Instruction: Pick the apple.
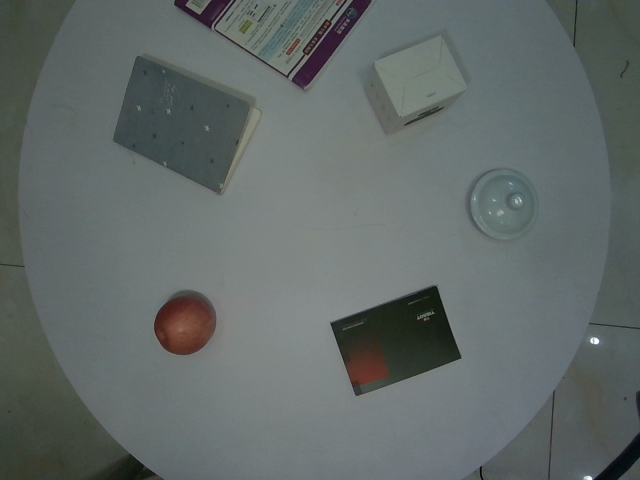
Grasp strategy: vertical